Question: How does the patient history play a role?
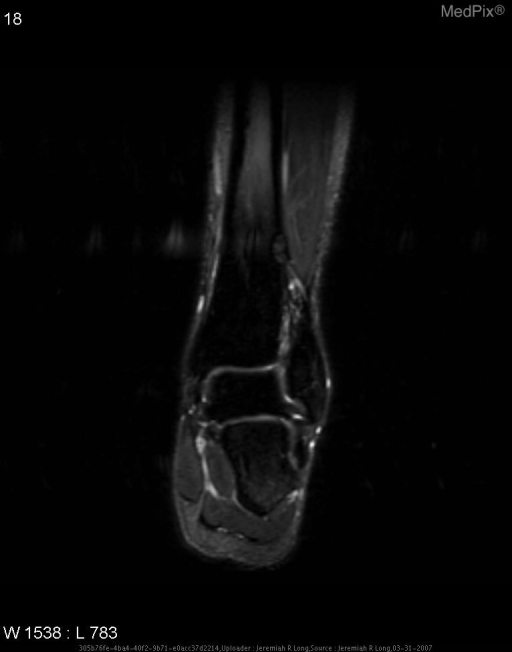
Answer: The patient's history of 16 year old boy presents after inversion ankle injury. is key in understanding the case.